Question: What do the imaging results show?
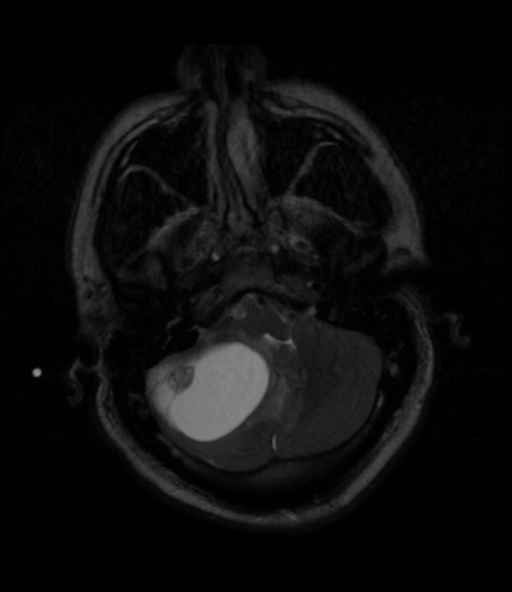
Answer: The imaging shows CT: Large cystic mass in the right cerebellar hemisphere with rounded mural soft tissue nodule.
MR: Cystic right cerebellar hemisphere mass with enhancing mural nodule. Fluid signal mass in the right cerebellar hemisphere with mural nodule..